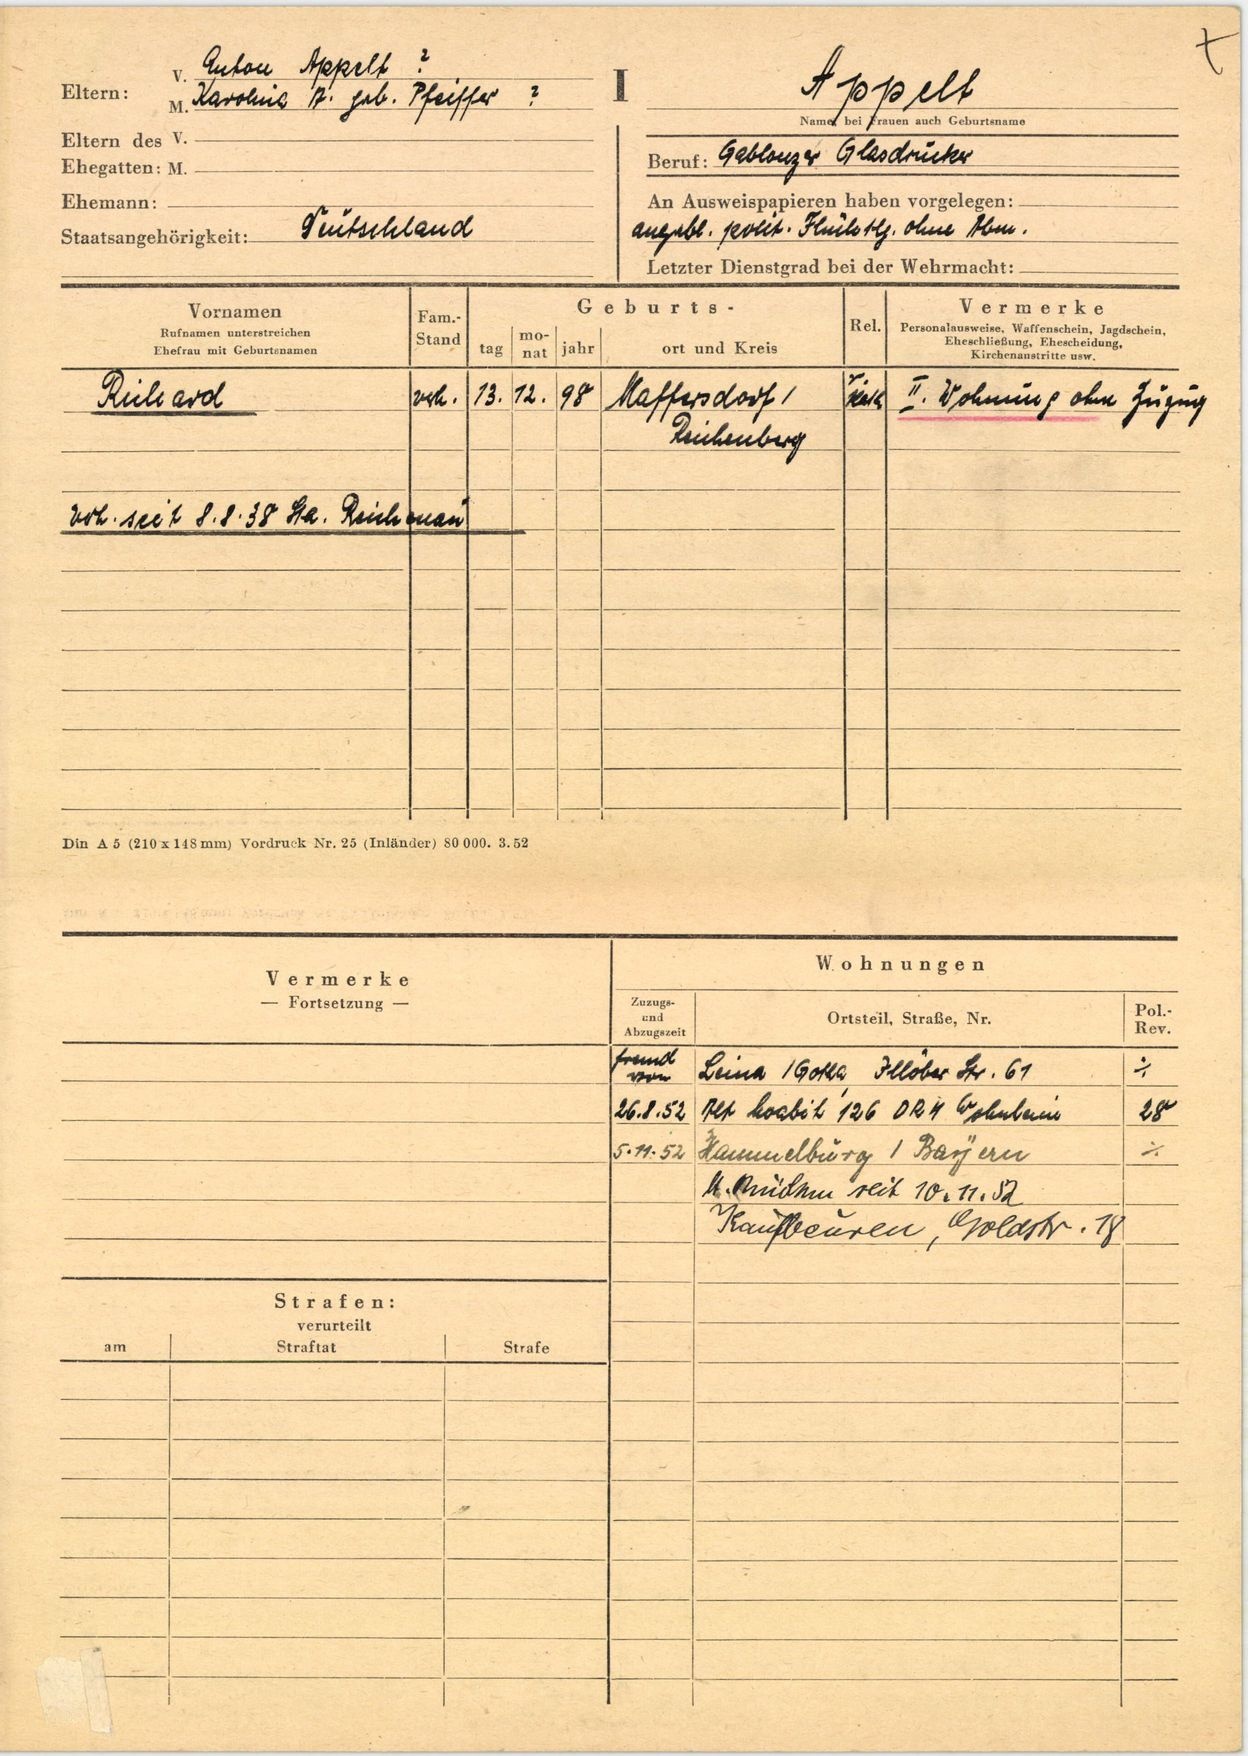
Appelt